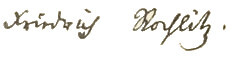
Signature of: johann friedrich rochlitz